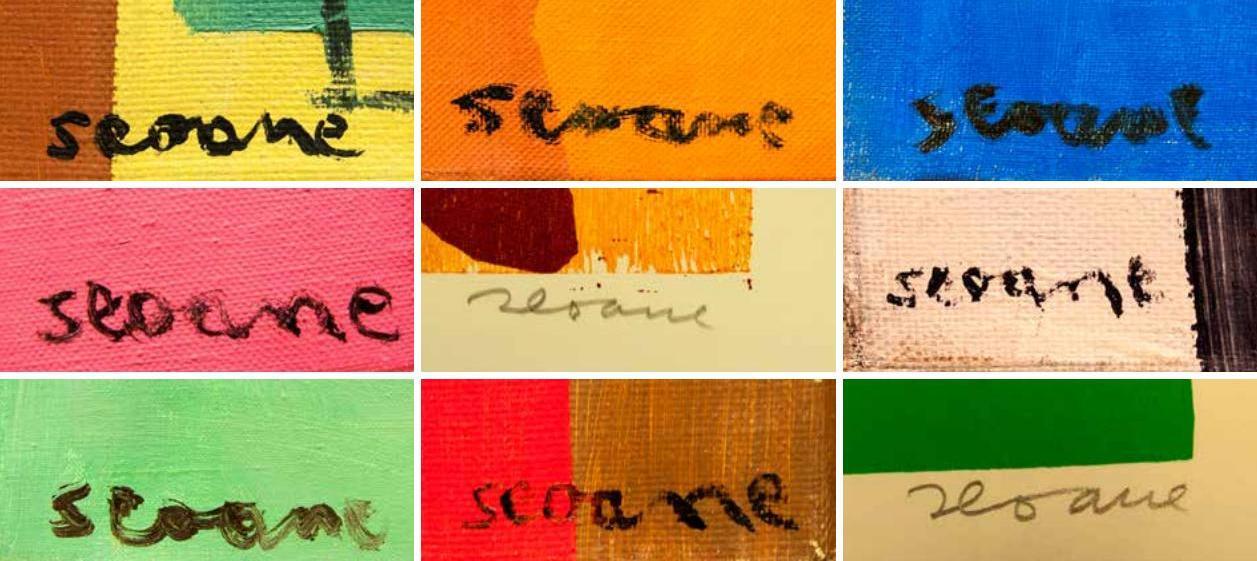
Signature of: luís seoane